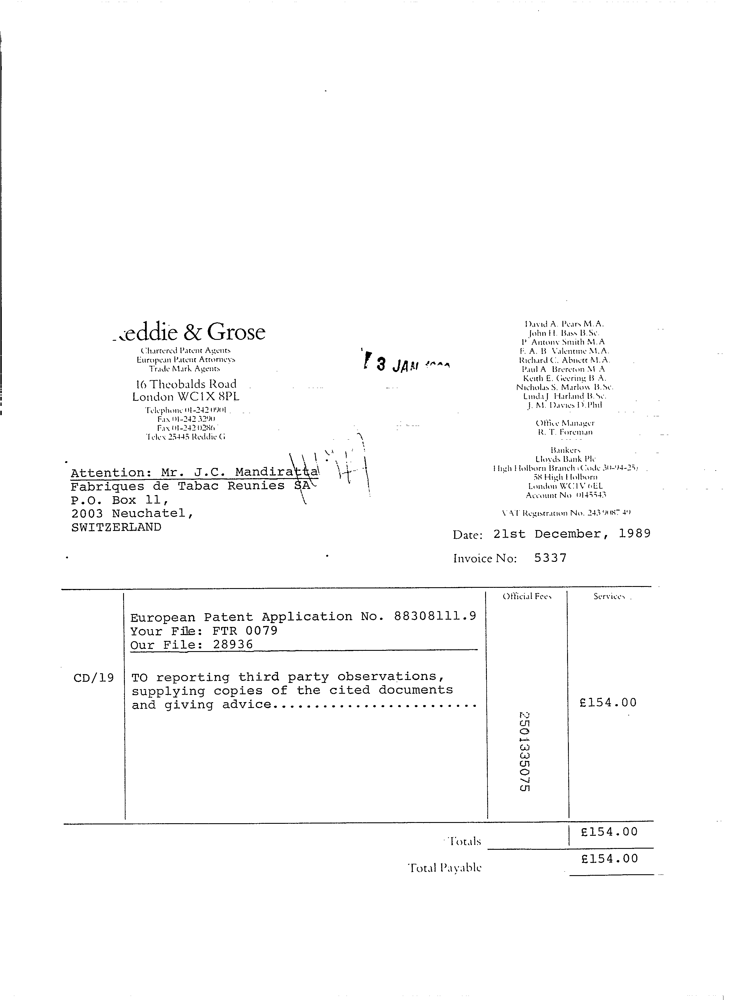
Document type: Invoice